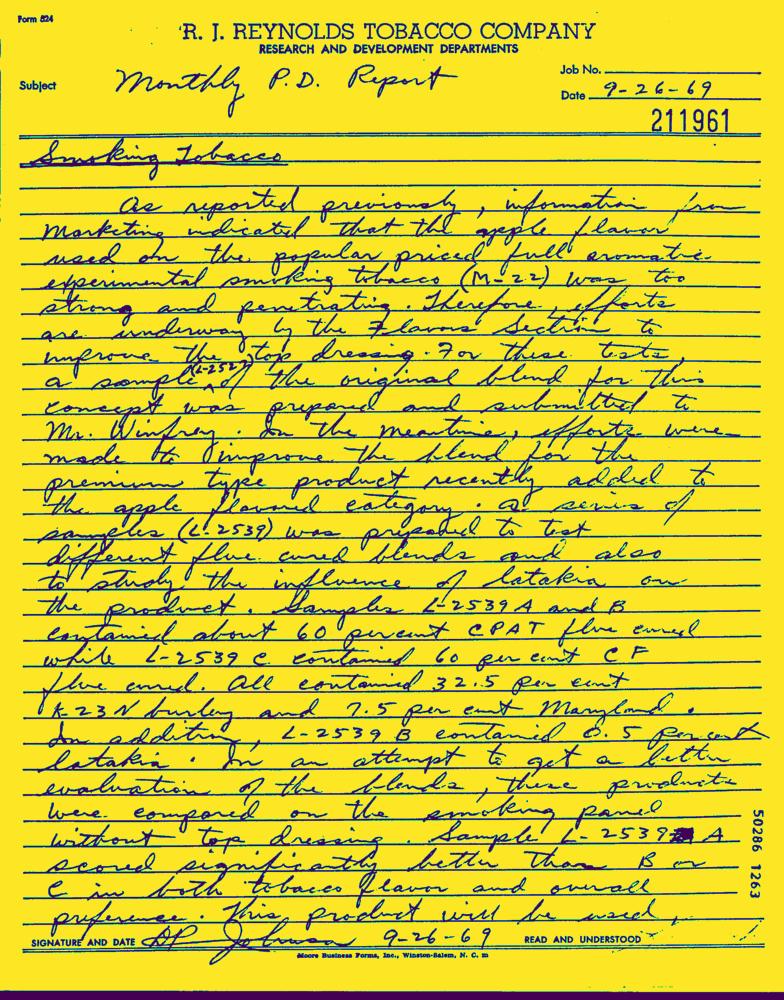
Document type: Hand-Written